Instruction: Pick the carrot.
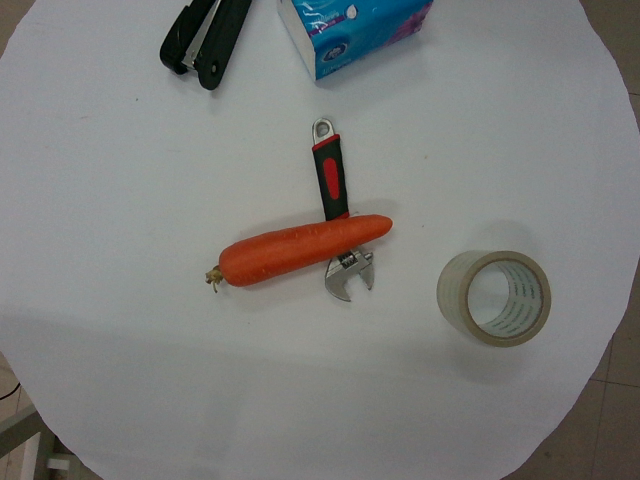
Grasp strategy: vertical